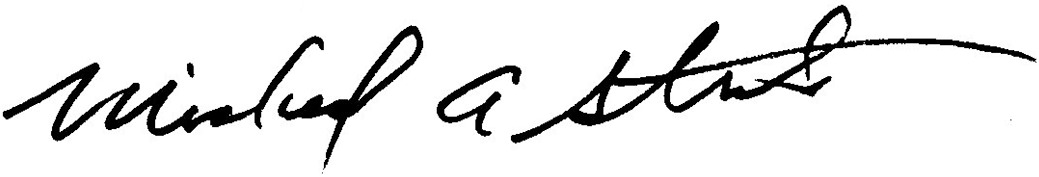
Signature of: mike steele